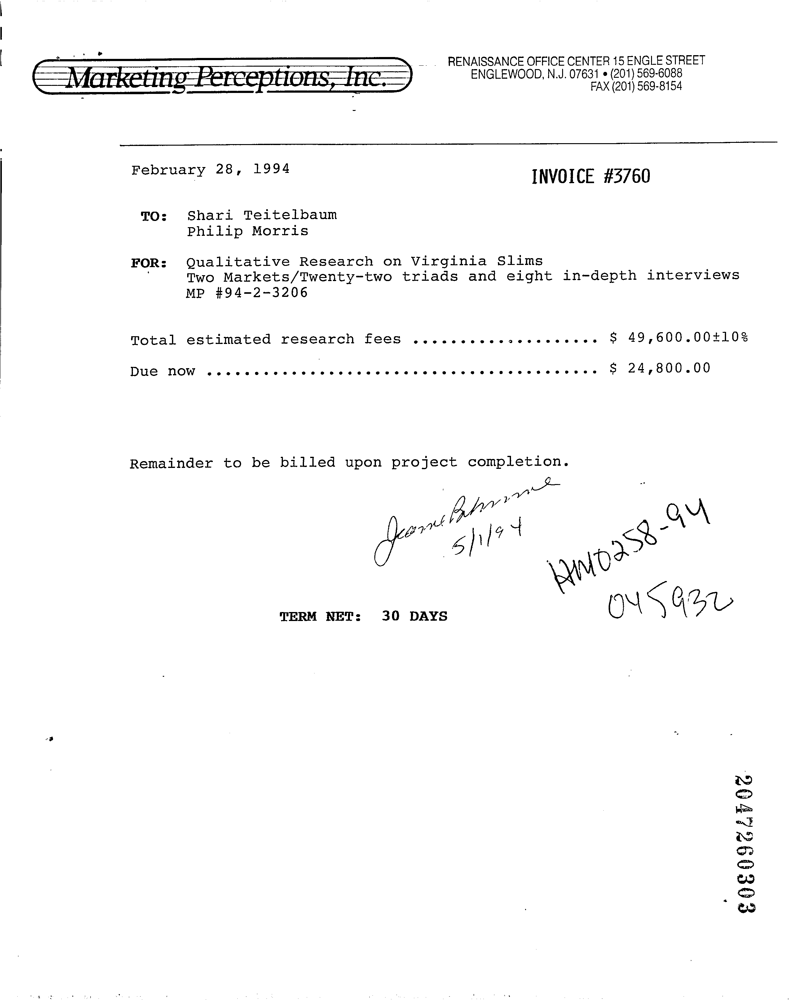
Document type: Invoice